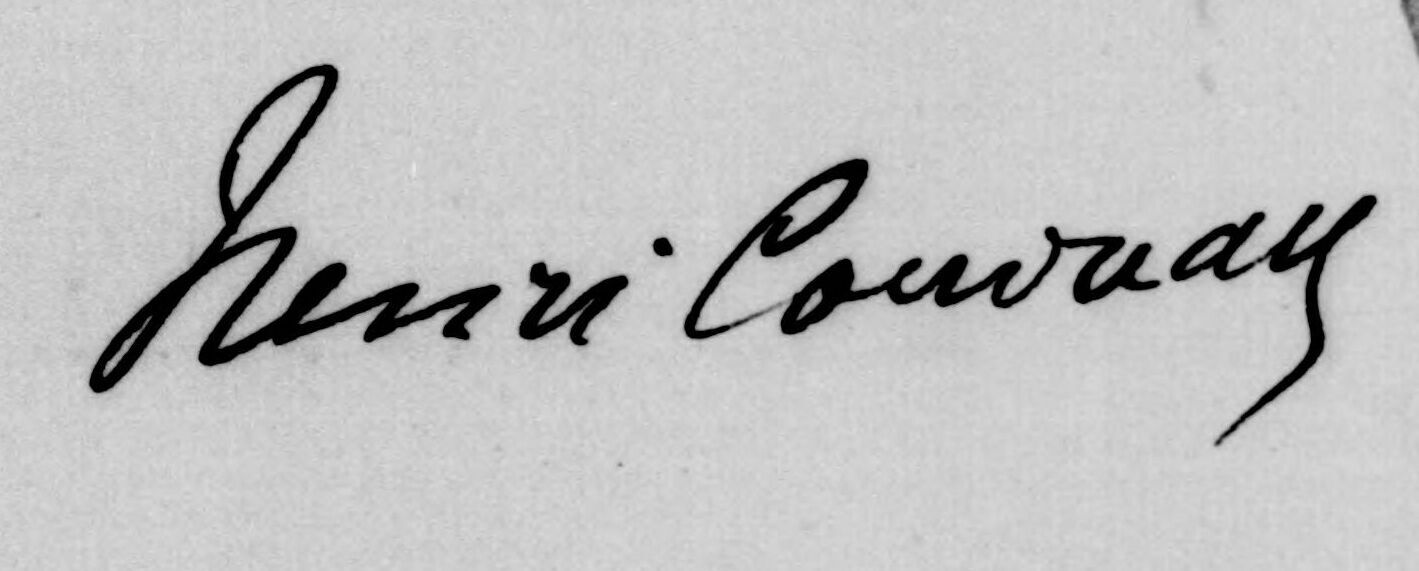
Signature of: henri coudreau